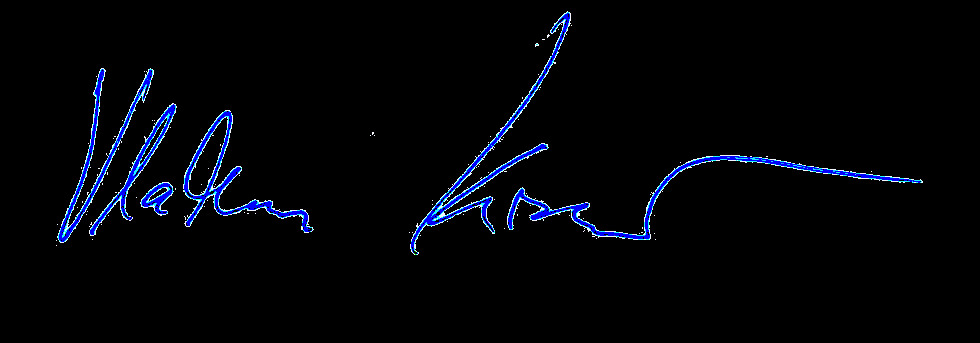
Signature of: vladimír kruliš